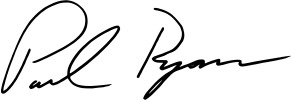
Signature of: paul ryan